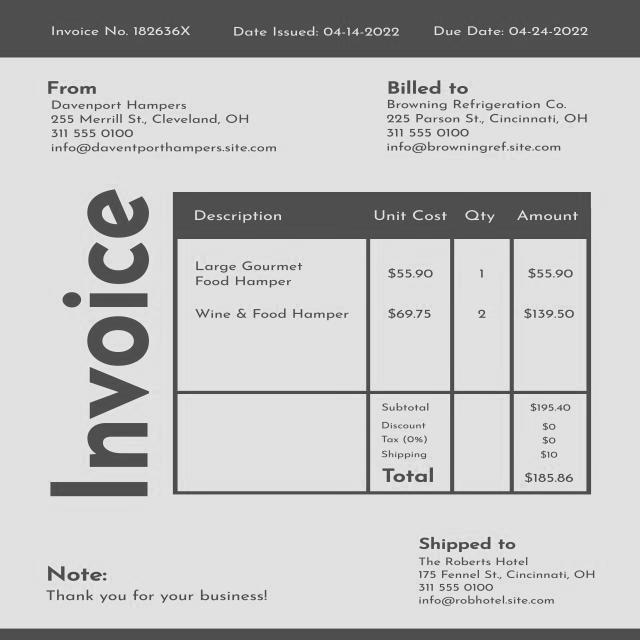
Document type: Invoice